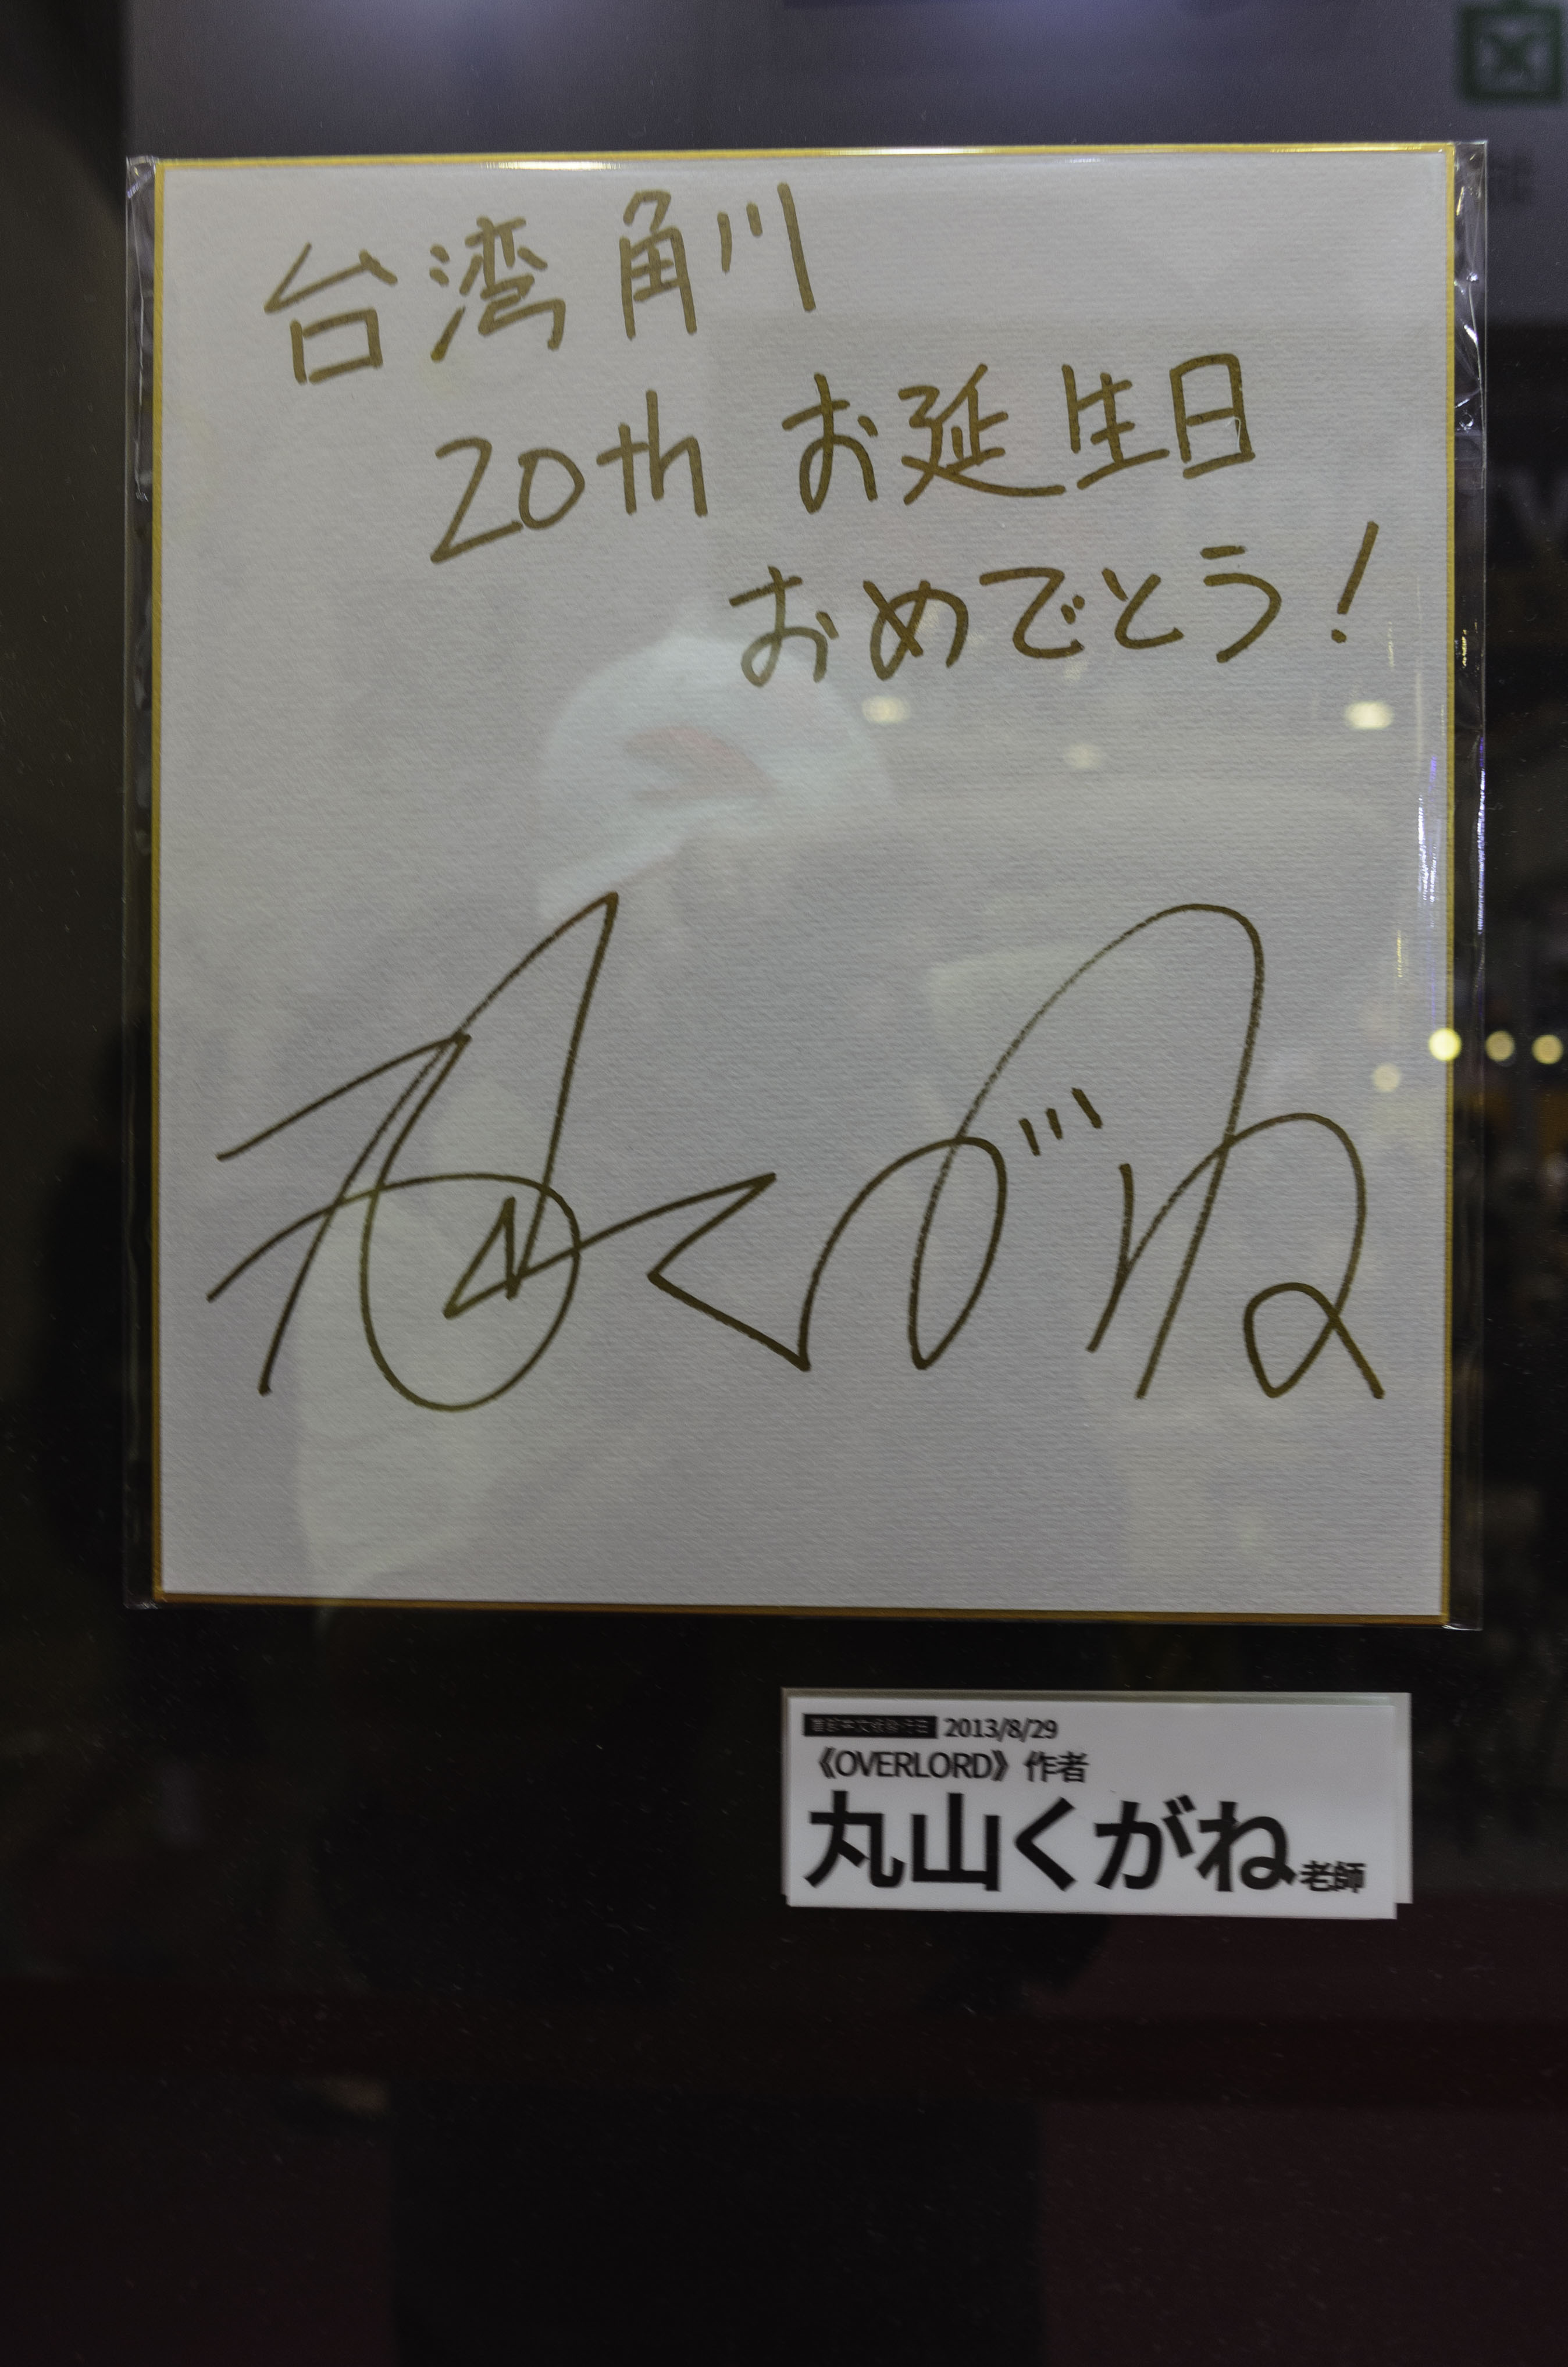
Signature of: kugane maruyama